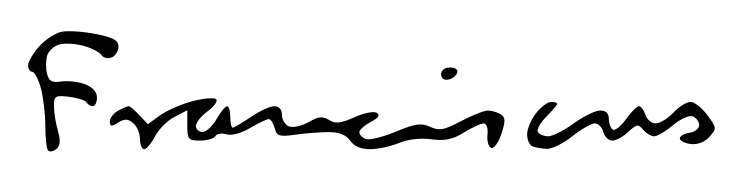
Signature of: pope francis